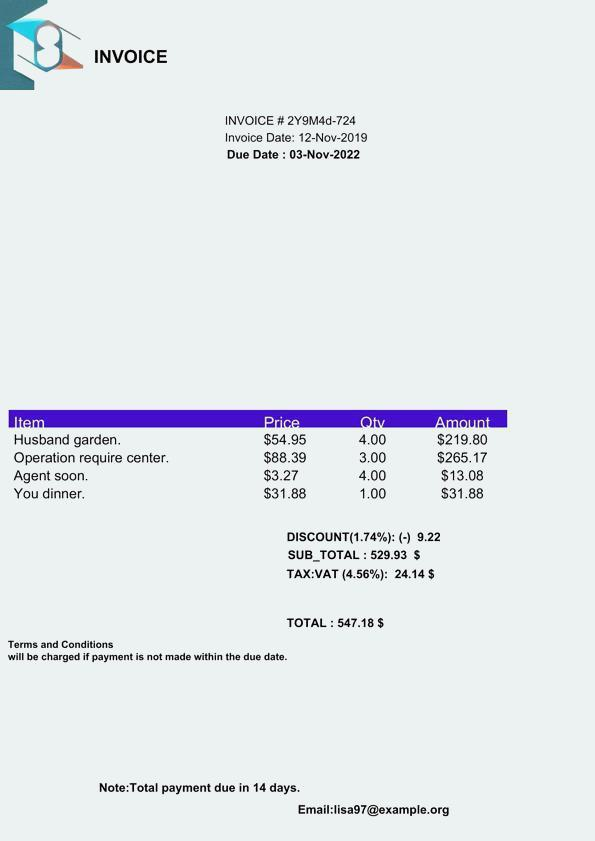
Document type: Invoice